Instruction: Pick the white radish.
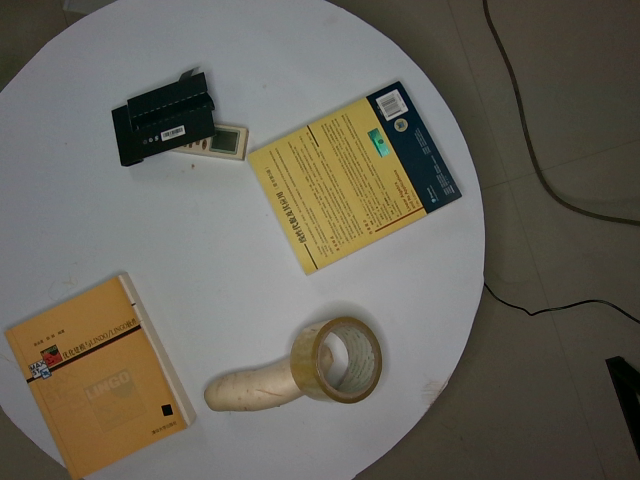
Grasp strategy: vertical